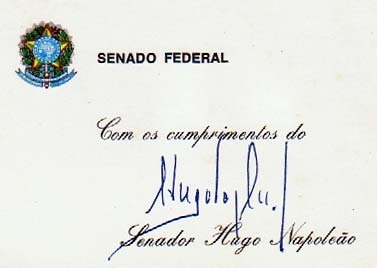
Signature of: hugo napoleão do rego neto